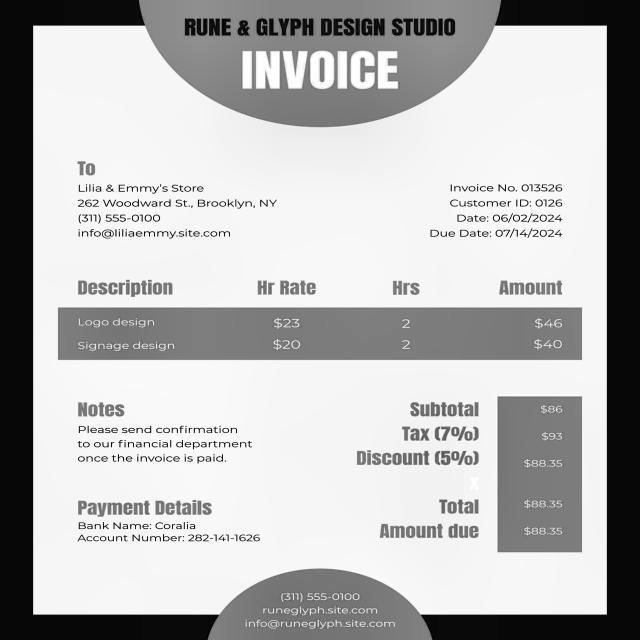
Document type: Invoice